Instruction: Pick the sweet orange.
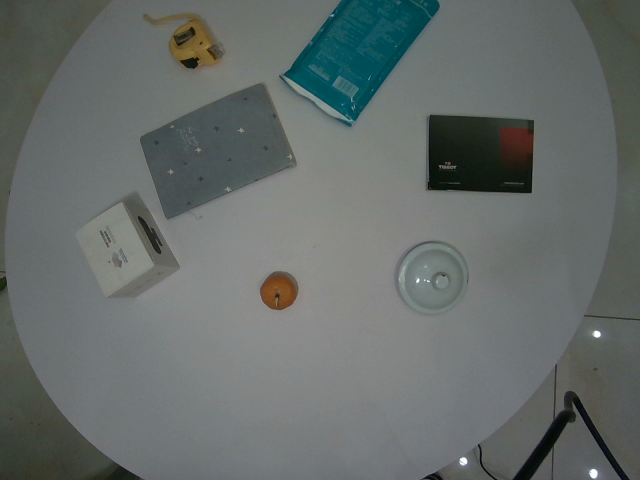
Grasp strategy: vertical